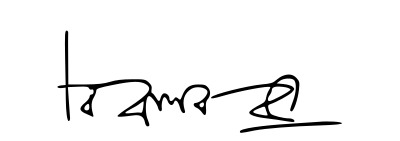
Signature of: ruhul kabir rizvi